Question: What might the diagnosis be?
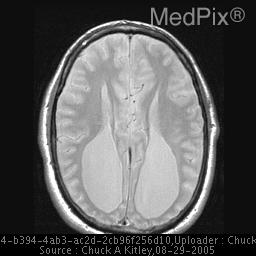
Answer: The possible diagnosis includes Broadly - including the colpocephaly:
1.Corpus Callosum Agenesis/dysgenesis
2.Hydrocephalus
3.Arnold Chiari malformation
4.Dandy Walker malformation.